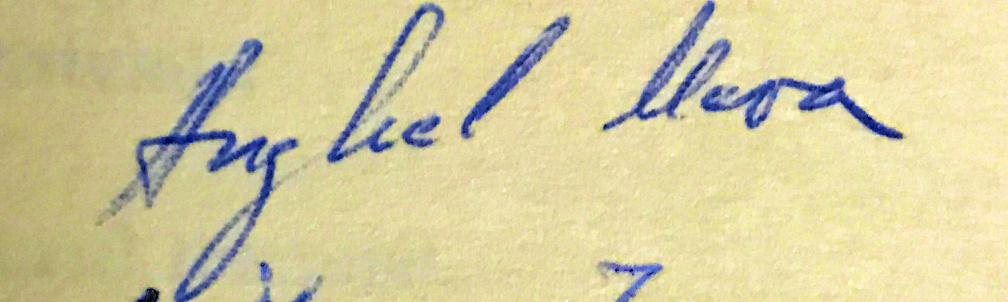
Signature of: anghel mora